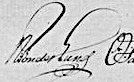
Signature of: niels tønder lund